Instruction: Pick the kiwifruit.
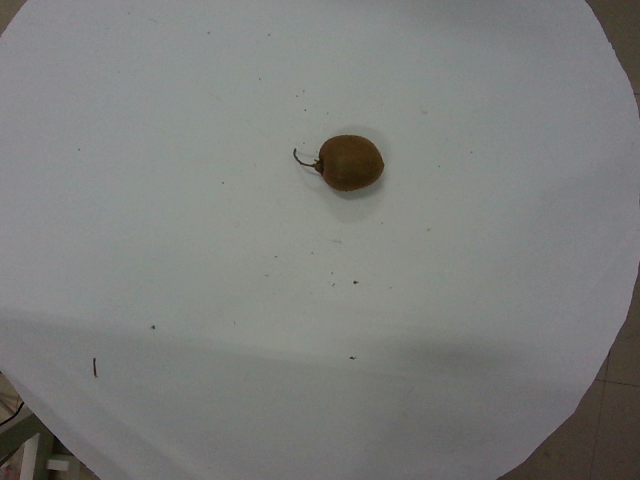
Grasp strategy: vertical